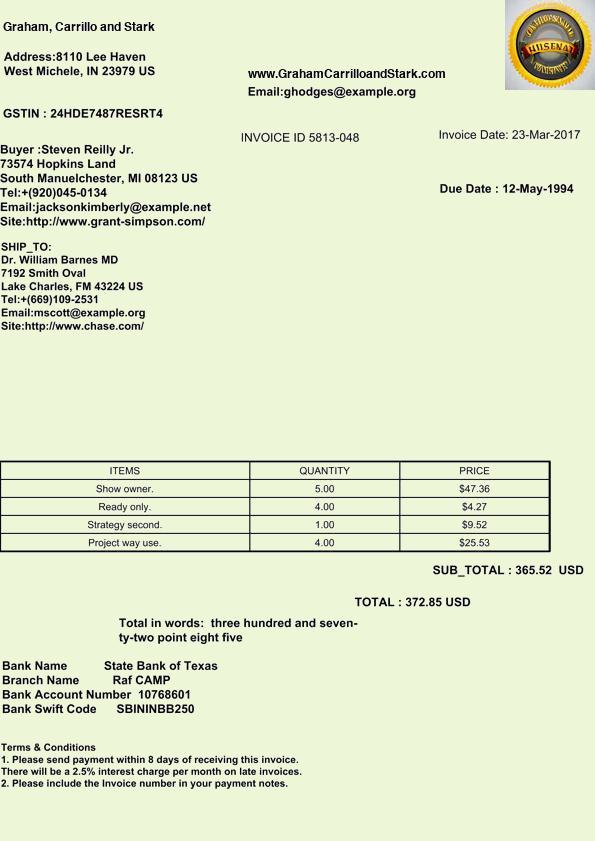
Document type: Invoice